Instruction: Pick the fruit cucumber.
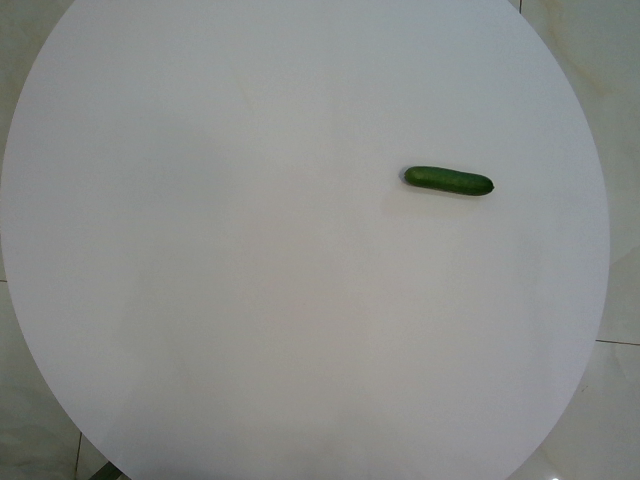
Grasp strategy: vertical